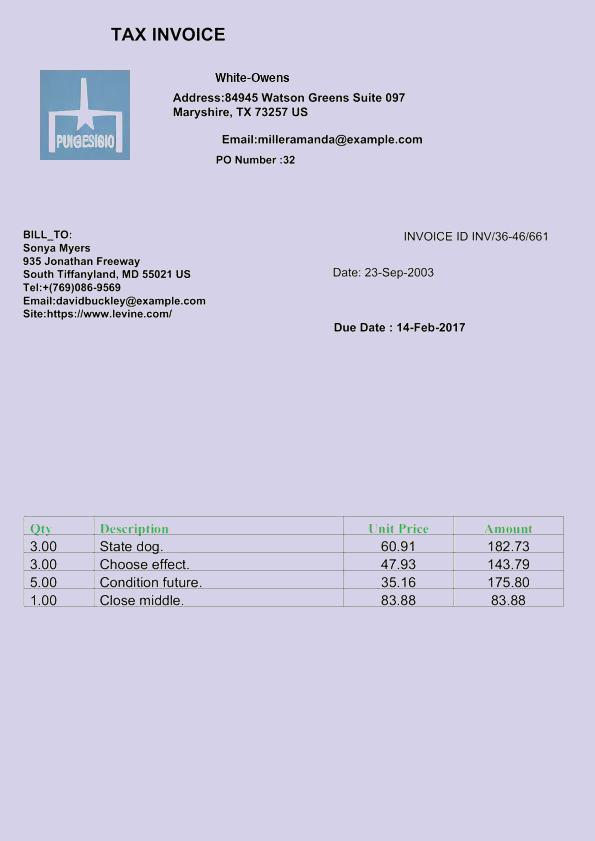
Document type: Invoice